Question: What jurisdiction, city, or county is the document associated with?
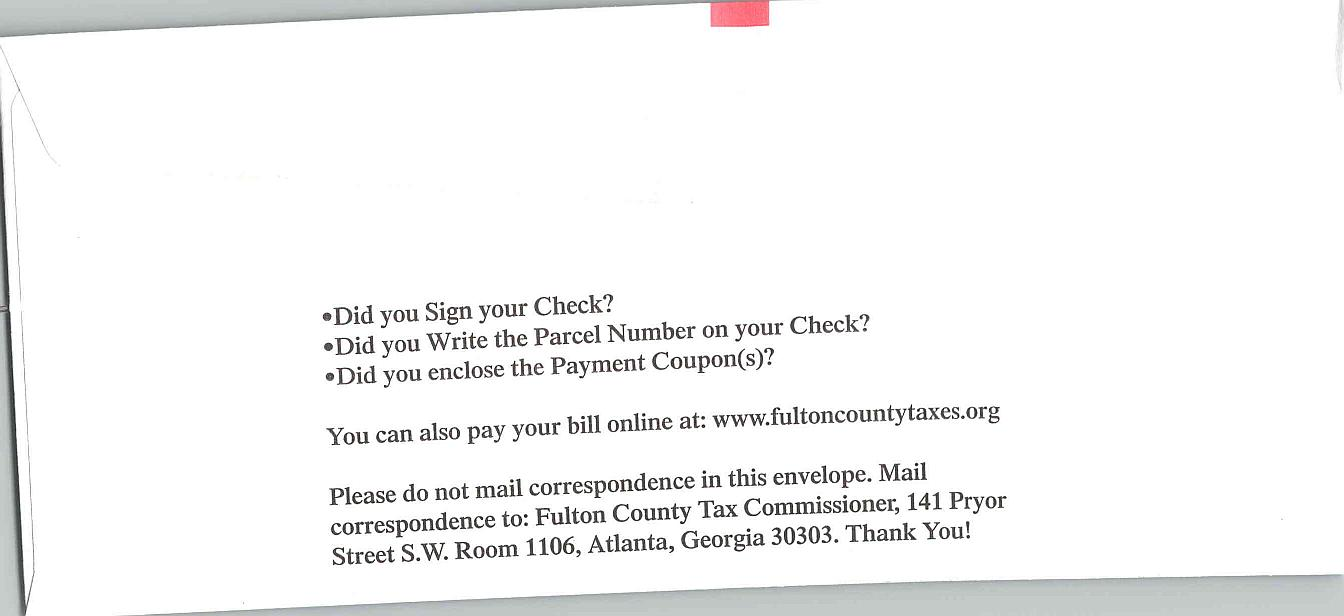
Answer: "Fulton County"